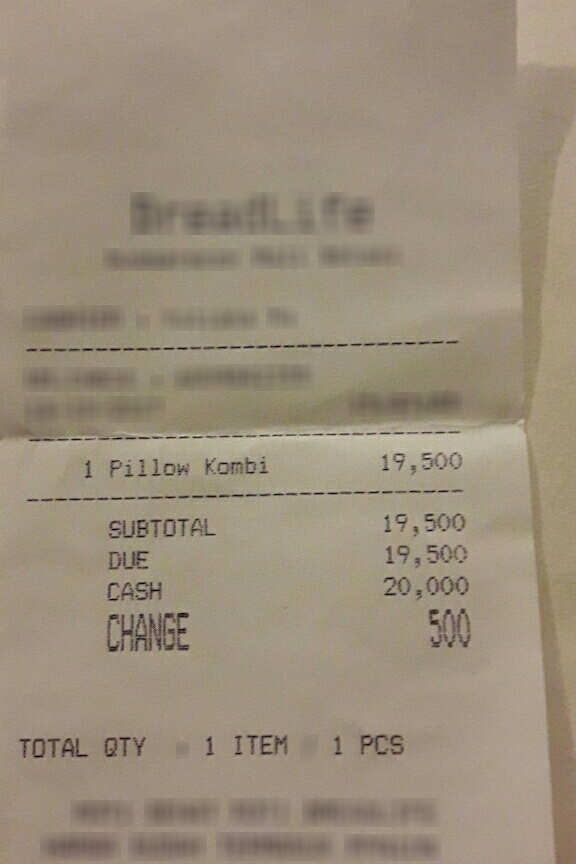
Number of items: 3
Subtotal: 19,500
Total: 19,500
OCR text regions:
text: 1
text: Pillow
text: Kombi
text: 19,500
text: SUBTOTAL
text: 19,500
text: DUE
text: 19,500
text: CASH
text: 20,000
text: CHANGE
text: 500
text: TOTAL
text: QTY
text: 1
text: PCS
text: 1
text: ITEM